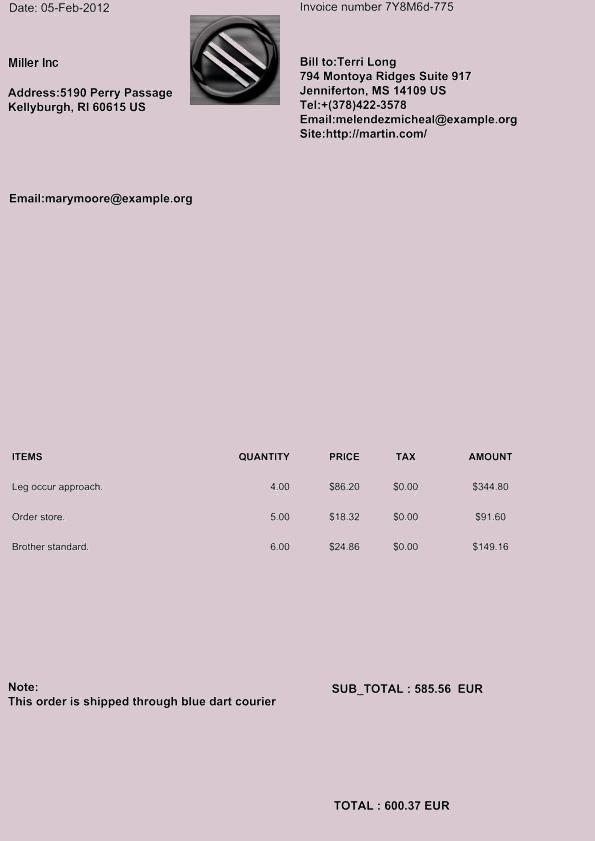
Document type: Invoice